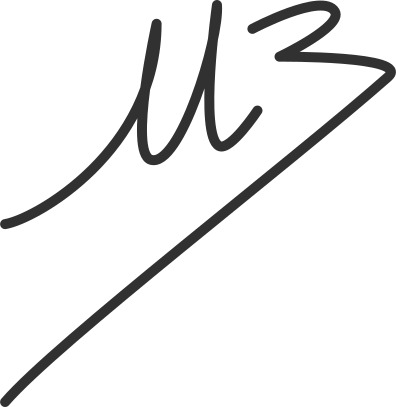
Signature of: ugo bernalicis